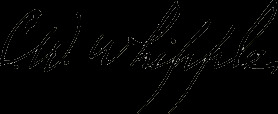
Signature of: charles w whipple